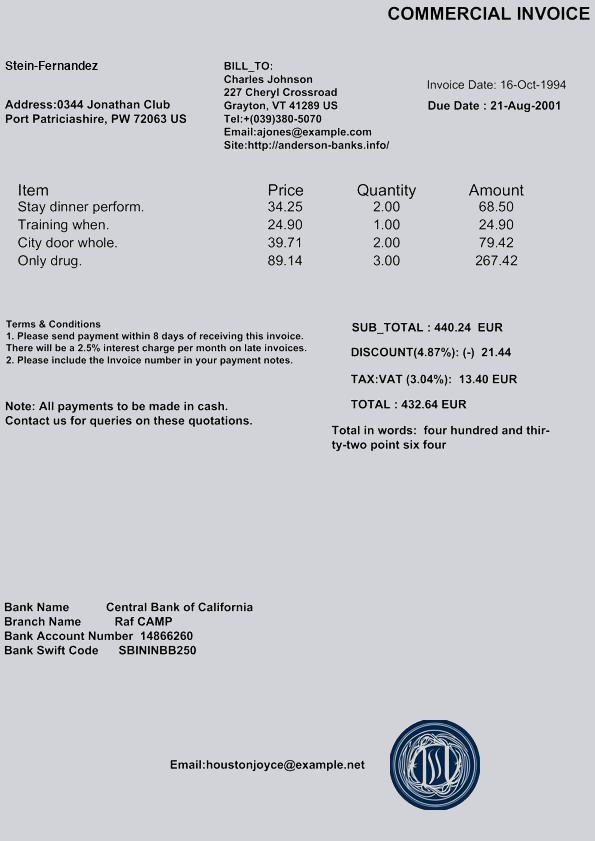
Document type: Invoice